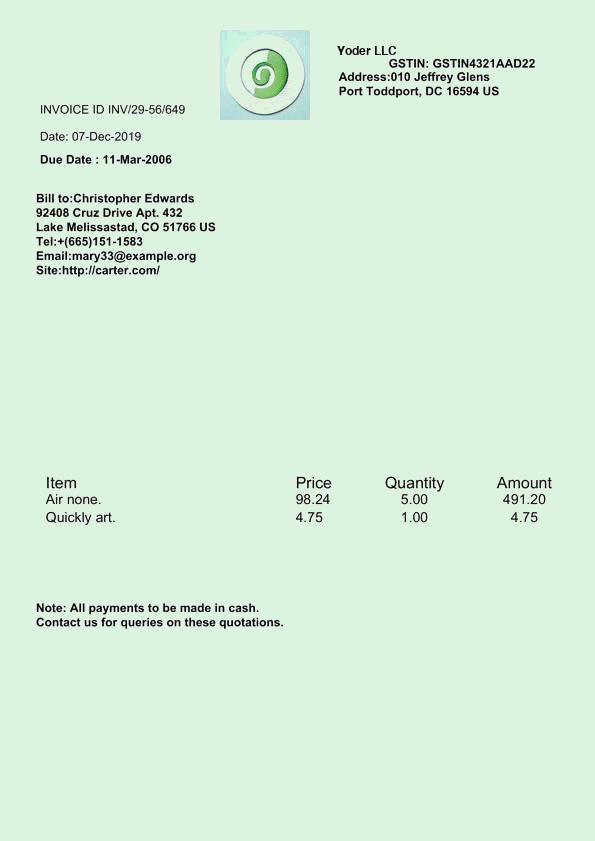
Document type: Invoice